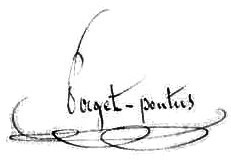
Signature of: jean baptiste paget pontus